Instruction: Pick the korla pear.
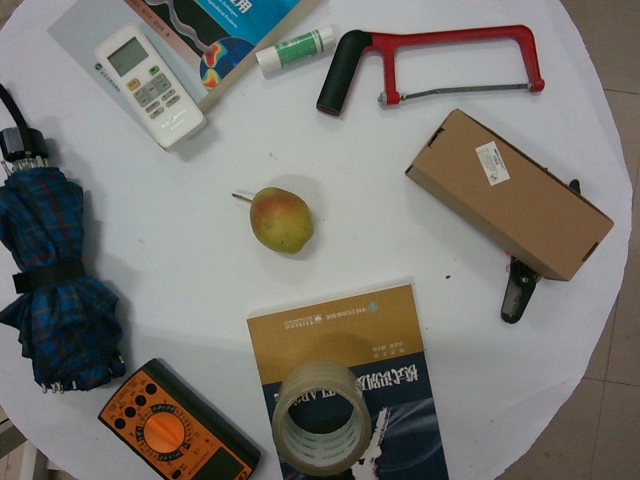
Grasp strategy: vertical